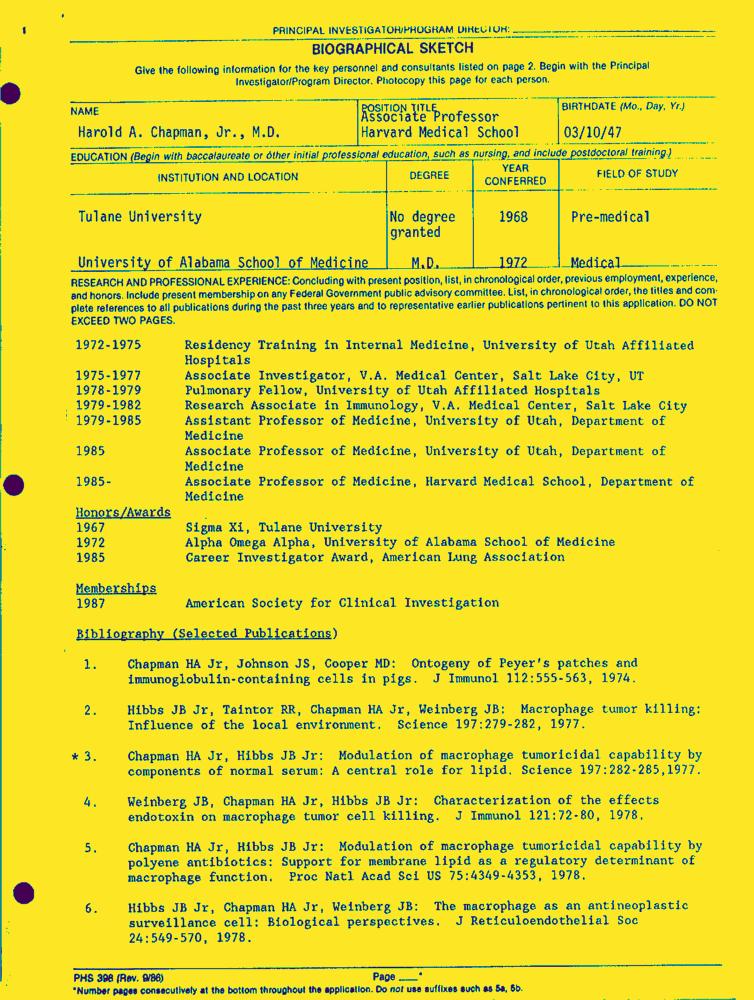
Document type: Resume-Doc